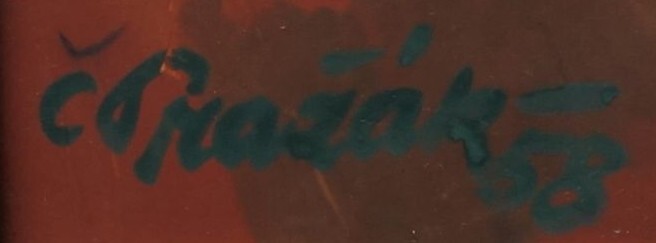
Signature of: čeněk pražák